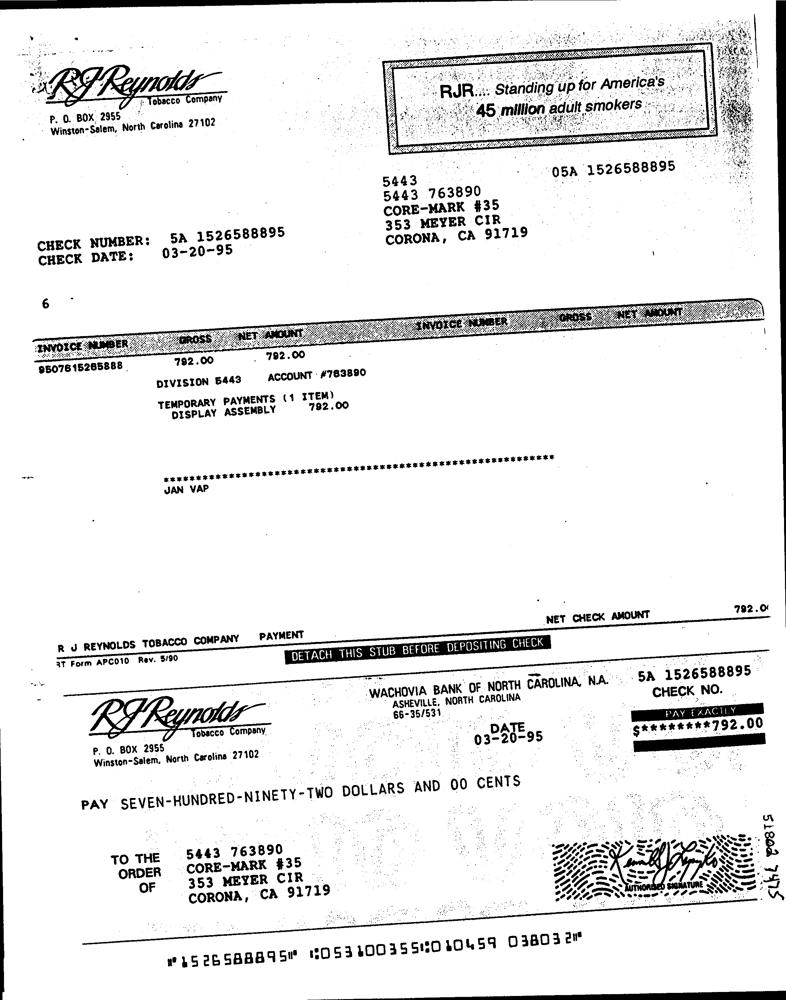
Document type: Invoice